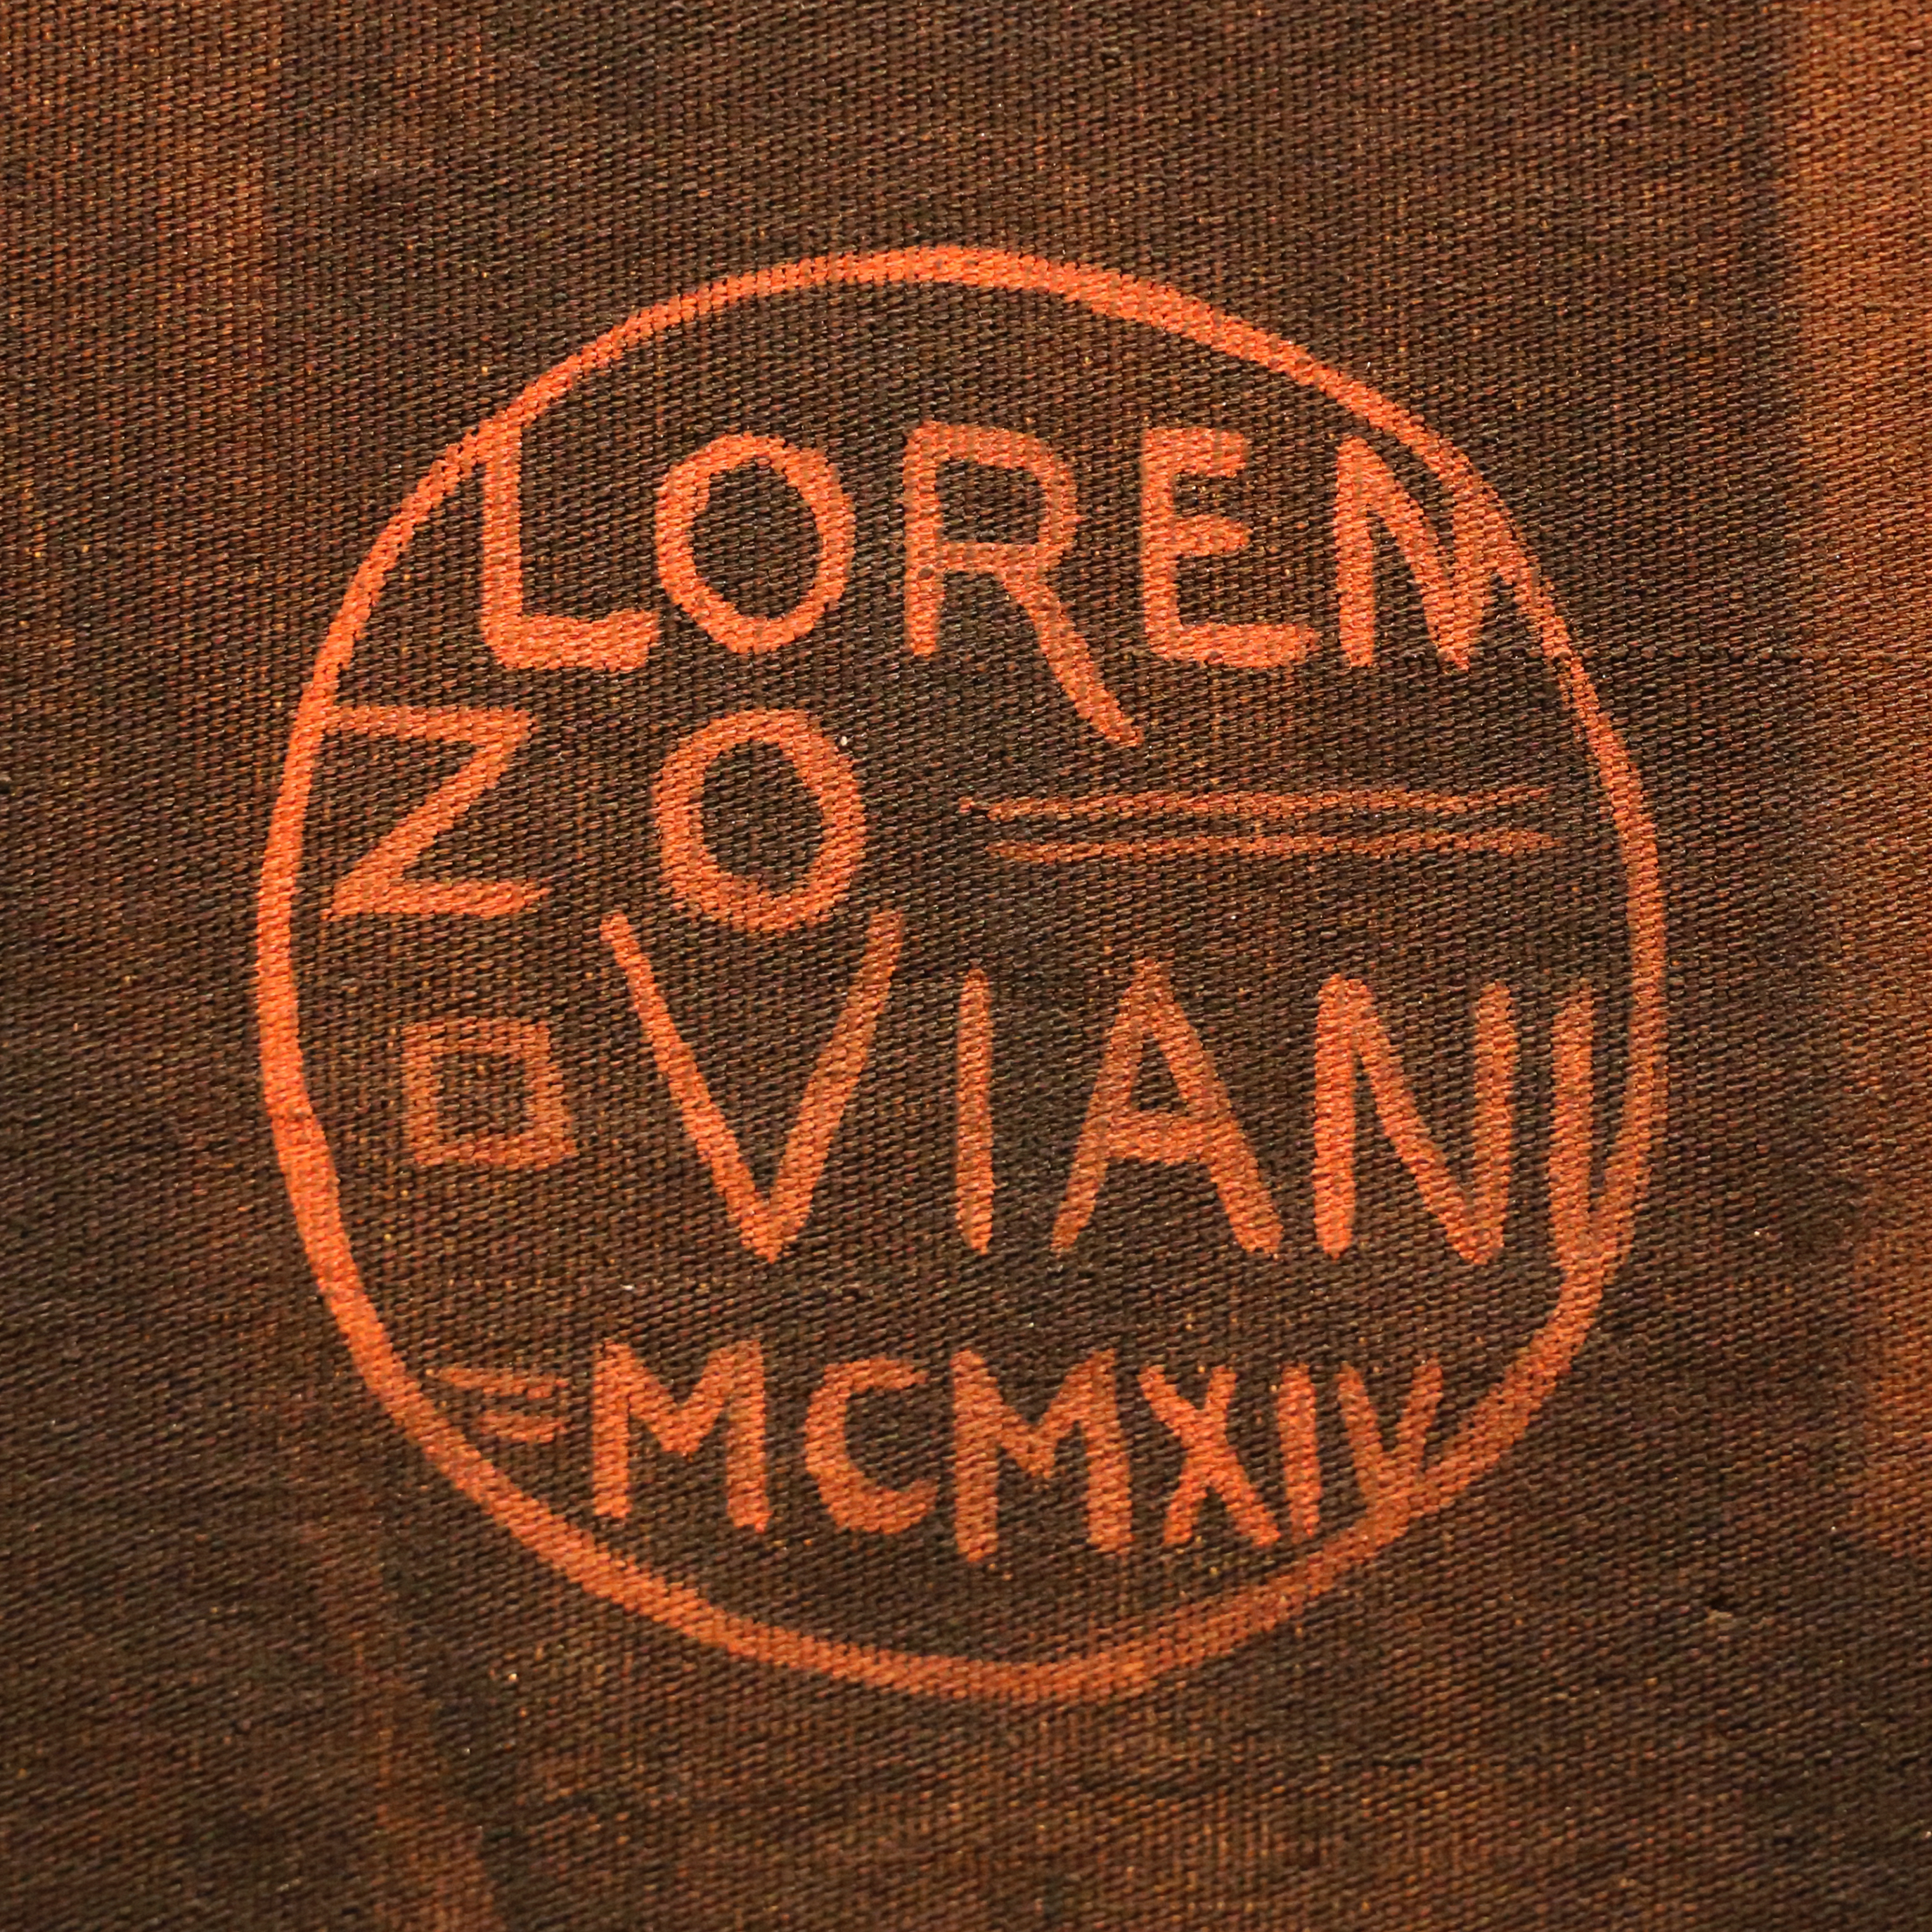
Signature of: lorenzo viani